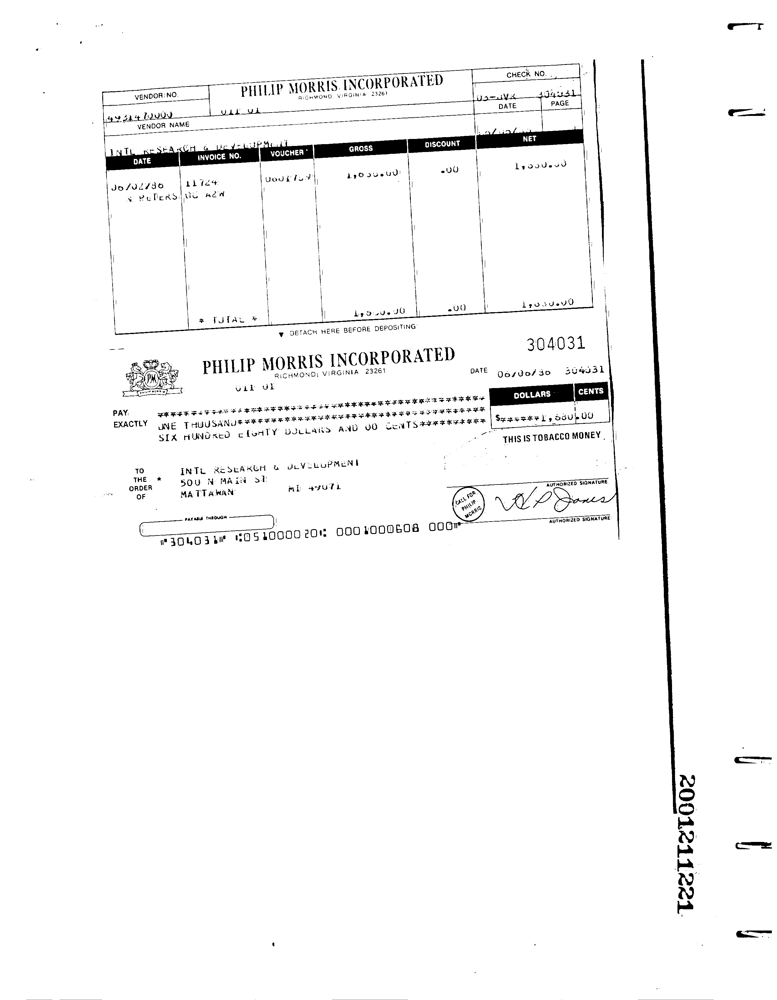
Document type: Invoice